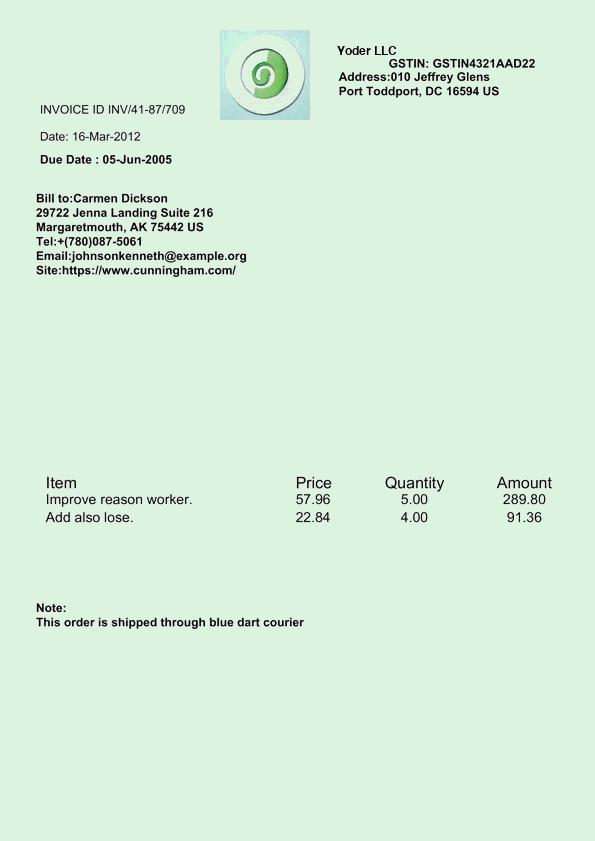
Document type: Invoice